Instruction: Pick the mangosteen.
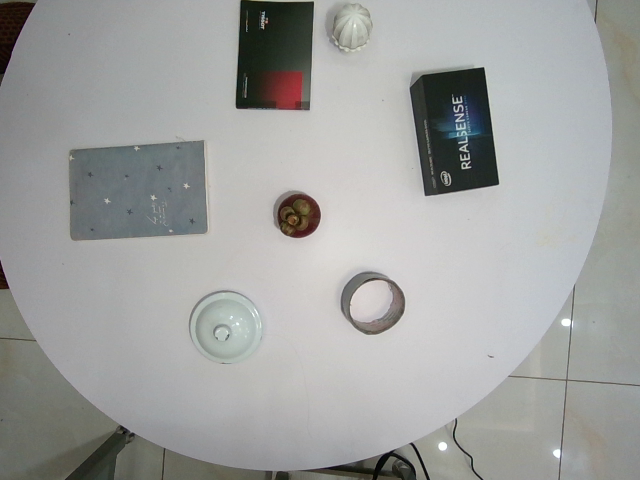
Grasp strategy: vertical